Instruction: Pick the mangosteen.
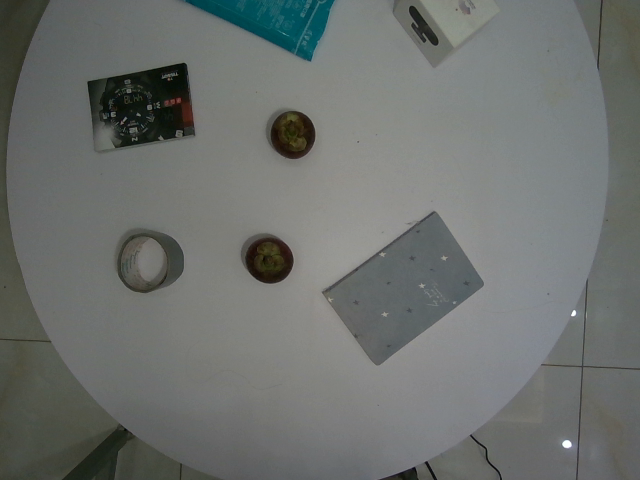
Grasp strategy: vertical